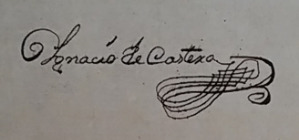
Signature of: ignacio castera